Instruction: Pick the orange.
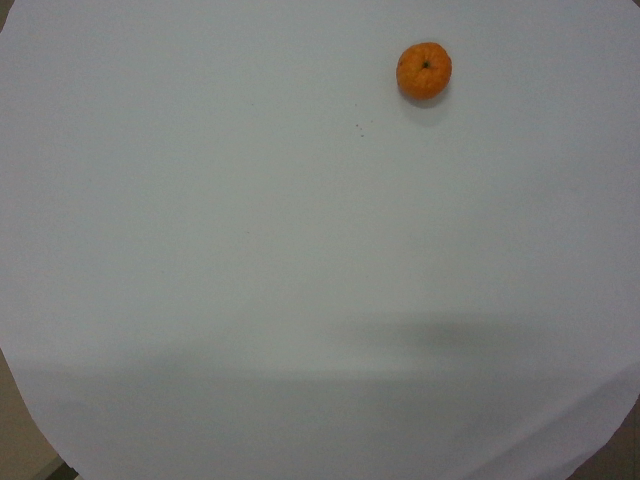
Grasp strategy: vertical